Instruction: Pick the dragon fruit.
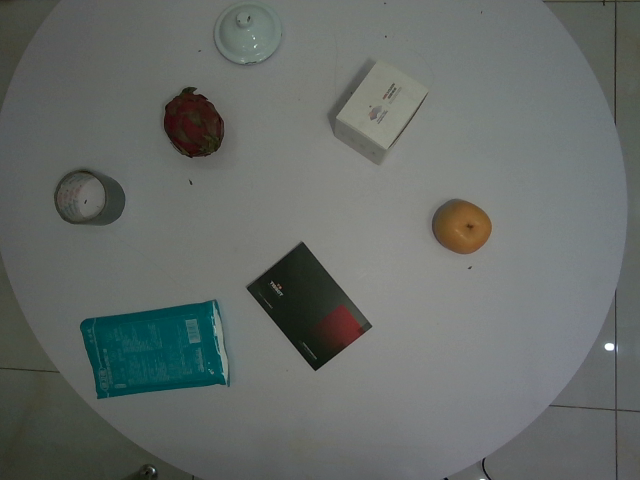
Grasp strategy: vertical